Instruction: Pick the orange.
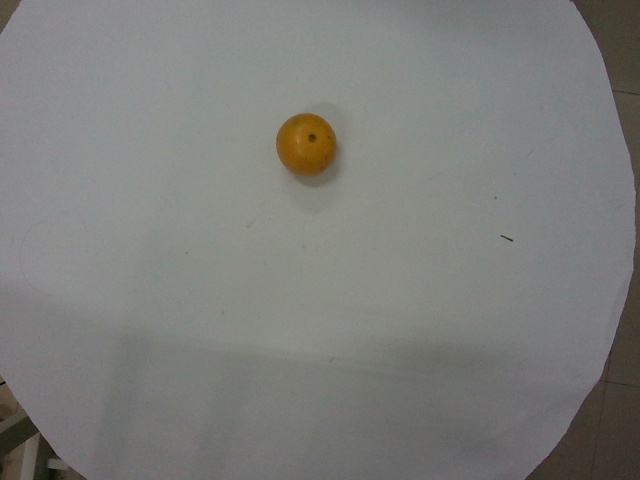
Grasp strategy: vertical